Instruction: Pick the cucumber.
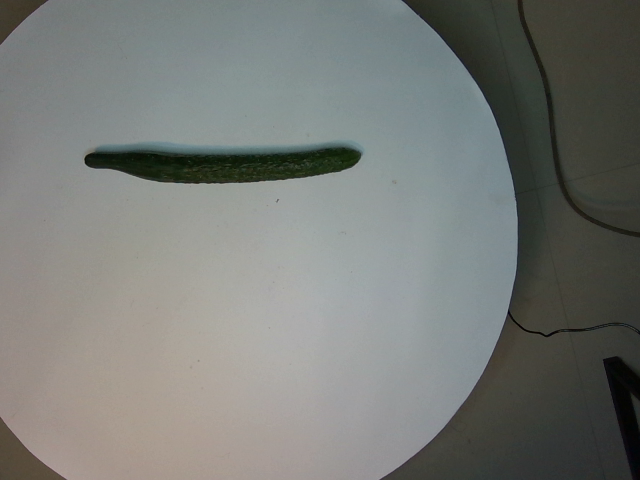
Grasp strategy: vertical